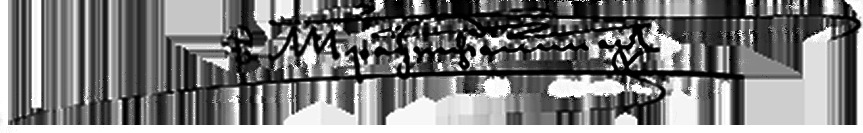
Signature of: ernst rudolf von trautvetter